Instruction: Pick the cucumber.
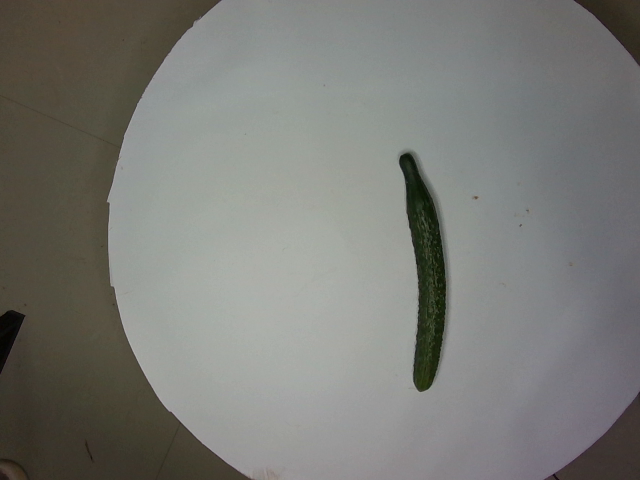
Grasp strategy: vertical